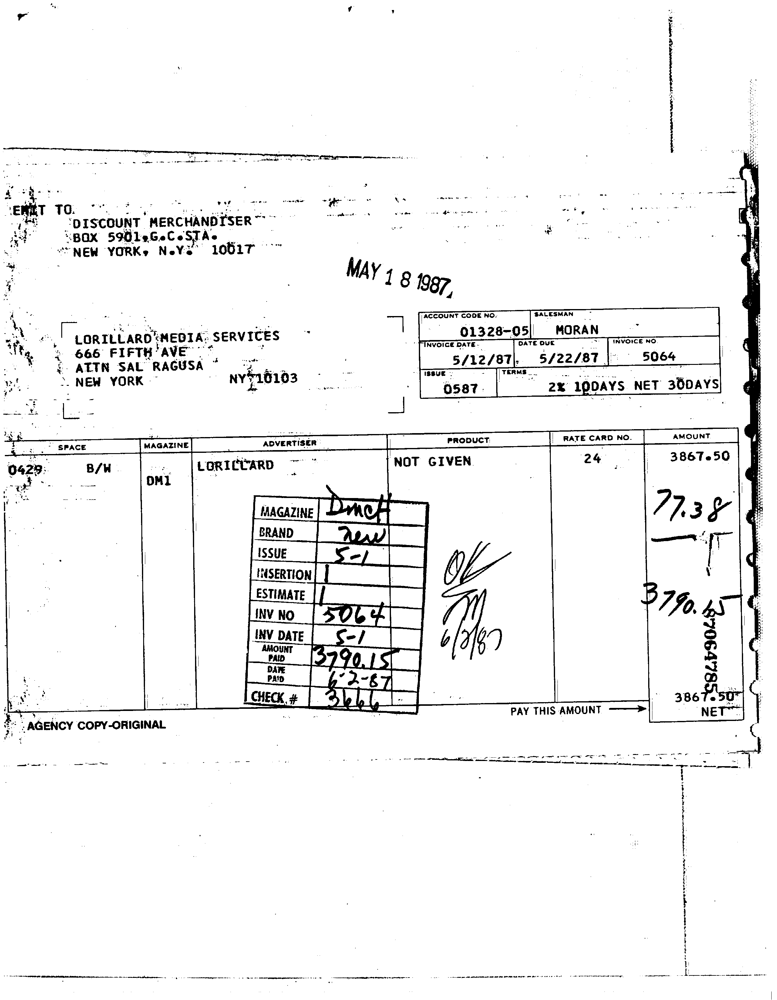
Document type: Invoice